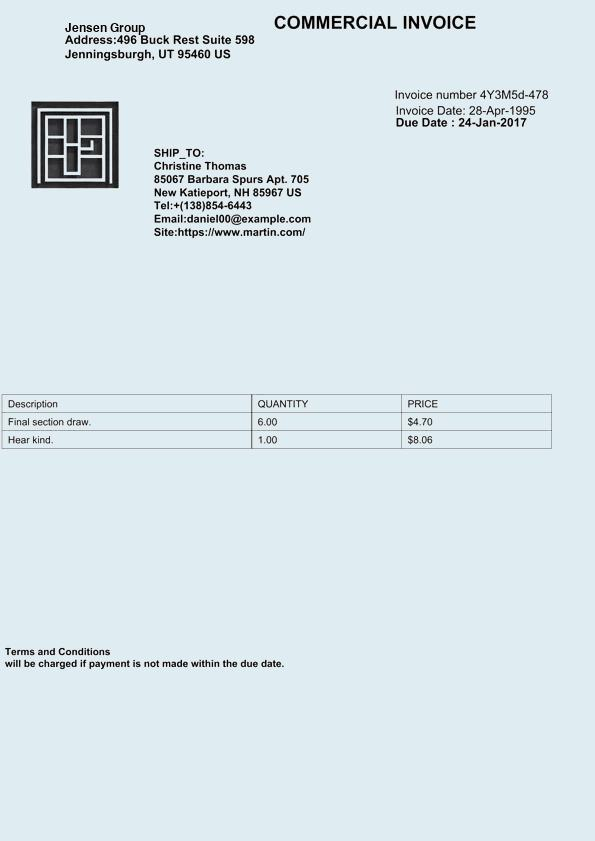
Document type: Invoice